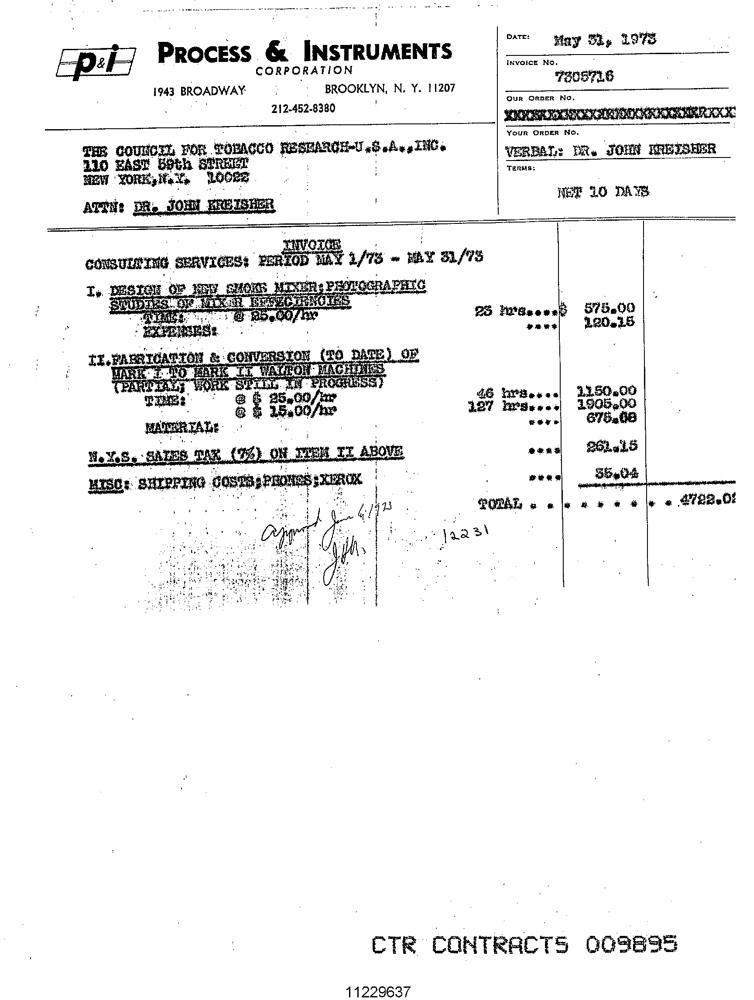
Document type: Invoice